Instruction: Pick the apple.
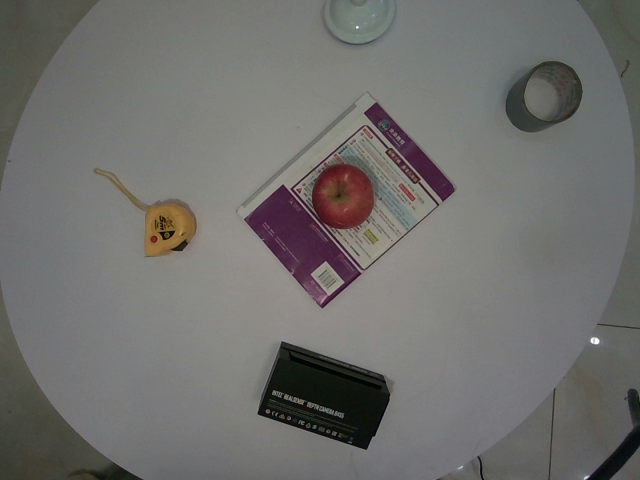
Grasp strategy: vertical